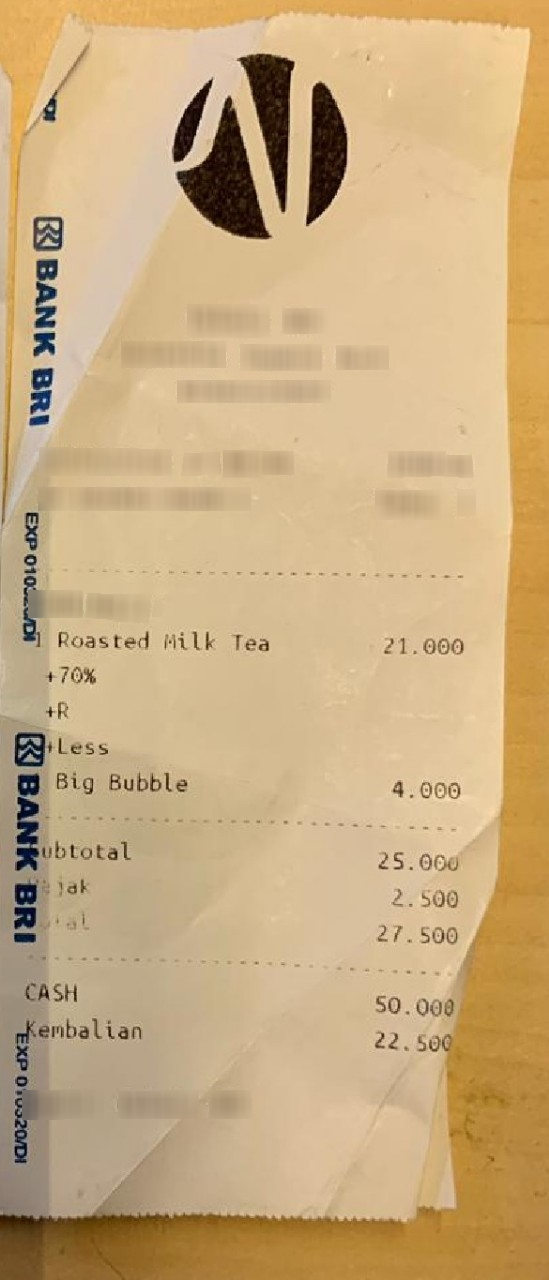
Number of items: 5
Subtotal: 25.000
Tax: 2.500
Total: 27.500
OCR text regions:
text: 1
text: Roasted
text: Milk
text: Tea
text: 21.000
text: +R
text: +
text: Less
text: Big
text: Bubble
text: 4.000
text: +
text: 70%
text: Subtotal
text: 25.000
text: Pajak
text: 2.500
text: 27.500
text: CASH
text: 50.000
text: Kembalian
text: 22.500